Question: What was observed in the imaging?
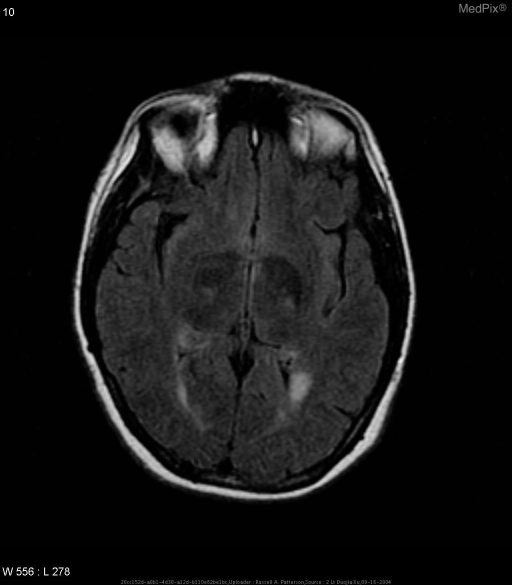
Answer: The imaging shows There are multifocal areas of predominately white matter abnormal signal intensity  Several lesions are in the corpus callosum, the largest seen in the body of the corpus callosum; with periventricular and periatrial predominance.

Several lesions are oriented perpendicular to the corpus callosum (Dawson’s fingers).

Similar hyperintense lesions are also seen in the brain stem and spinal cord, best seen on the sagittal images. Multiple areas of abnormal signal intensity - most are in the deep and periventricular white matter.